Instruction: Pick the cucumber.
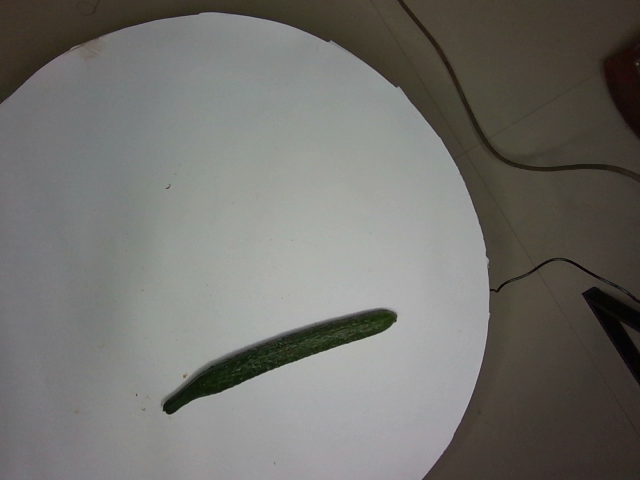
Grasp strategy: vertical